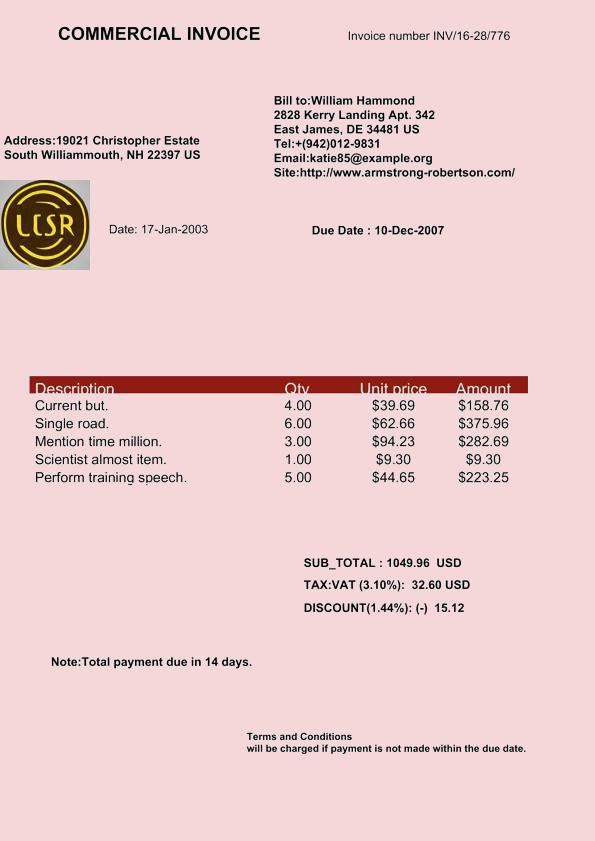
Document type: Invoice